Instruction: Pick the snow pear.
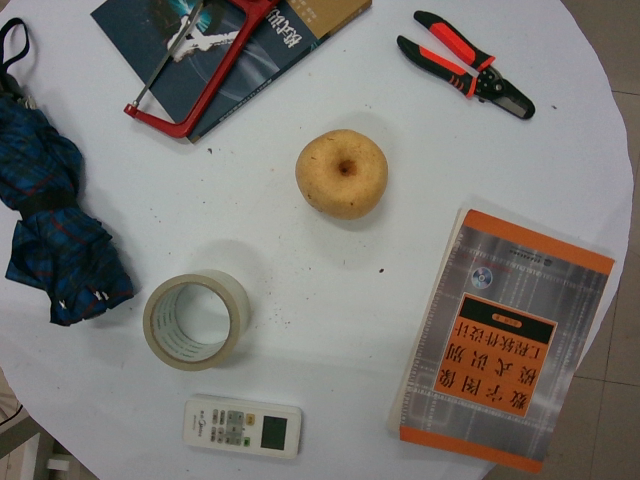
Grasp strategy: vertical